Question: How is the property described in the document?
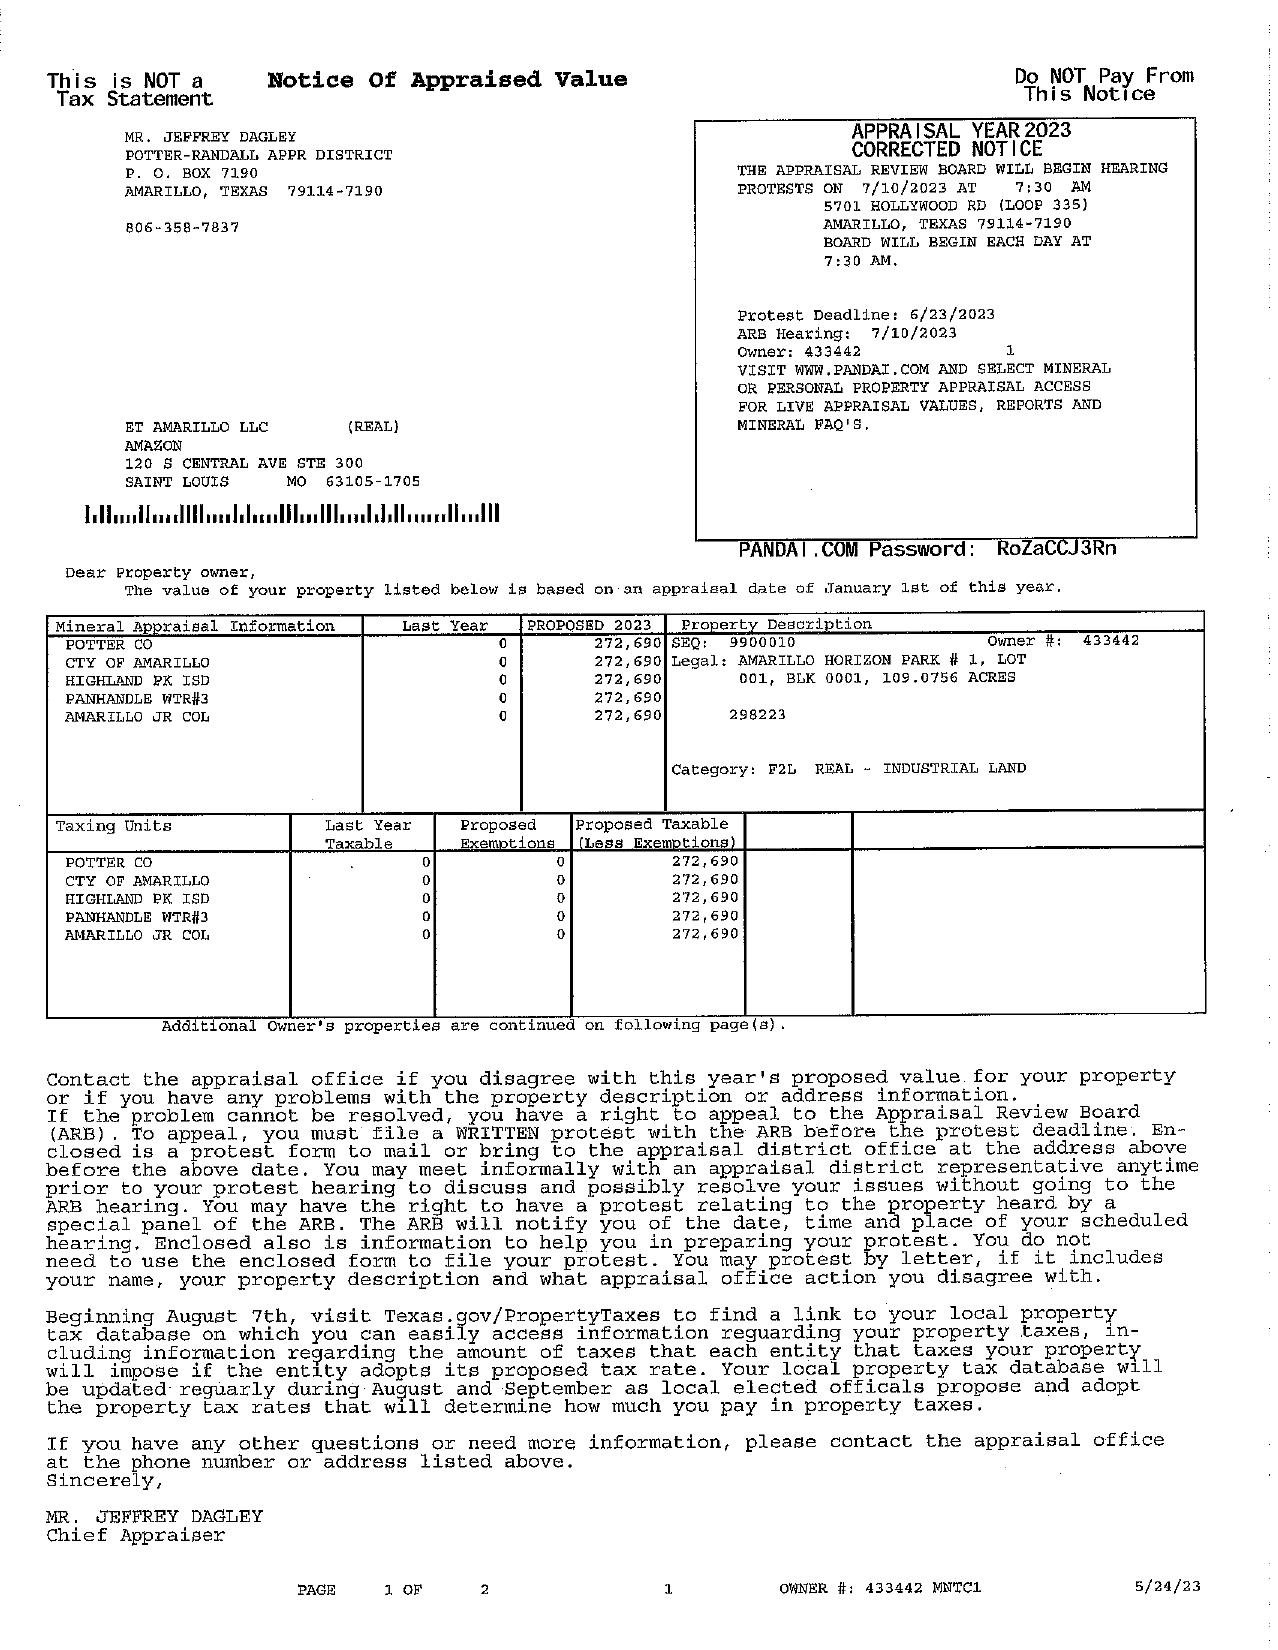
Answer: "BEG:  9900030   Owner #: 433442 CPR: AMARILLO HORIZON PARK # 3, LGT 001, BLK 0001, 109.0756 ACRES"